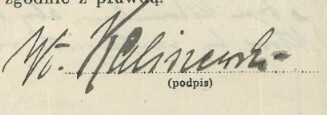
Signature of: władysław kaliszewski